Question: What is the mailing or notice date provided in the document?
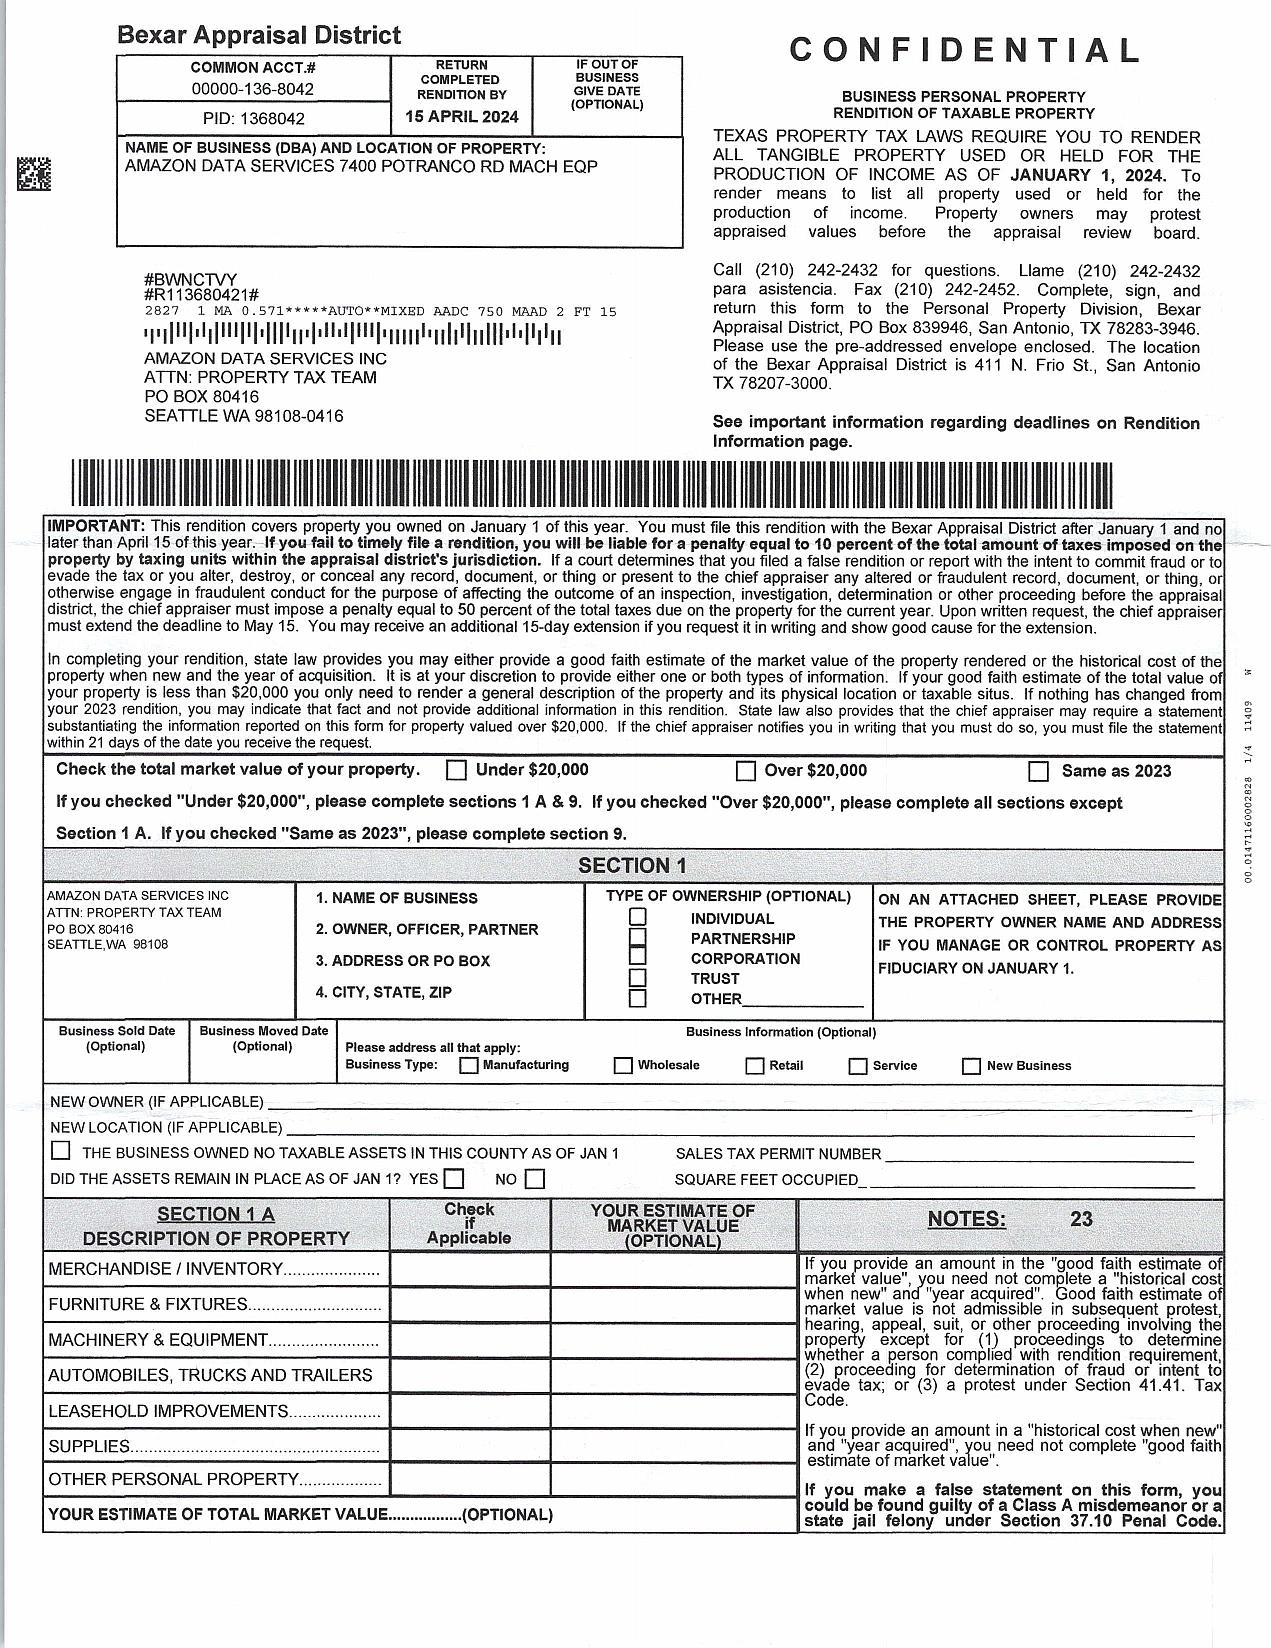
Answer: "18-Apr-24"